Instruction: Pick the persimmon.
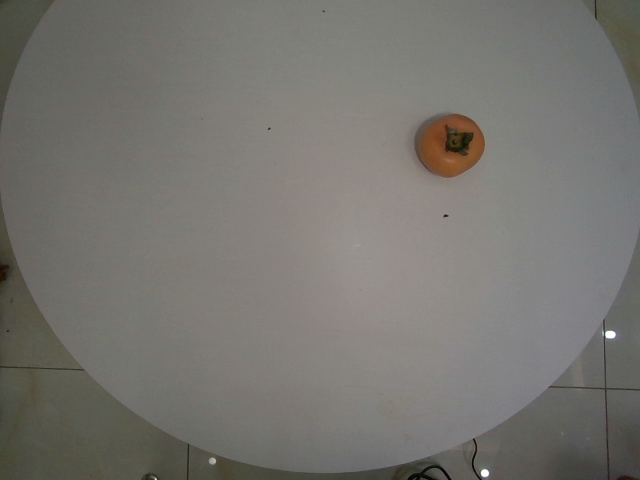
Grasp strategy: vertical